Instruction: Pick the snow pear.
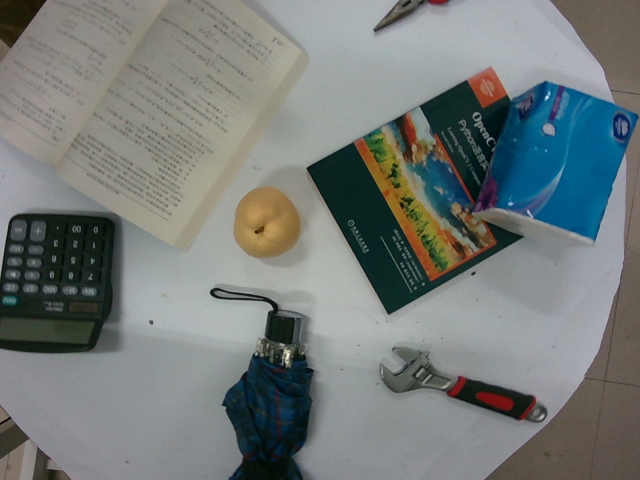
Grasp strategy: vertical